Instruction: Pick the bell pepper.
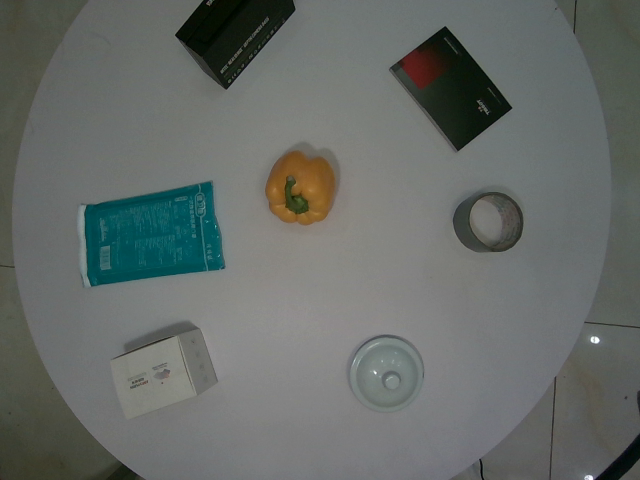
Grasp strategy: vertical